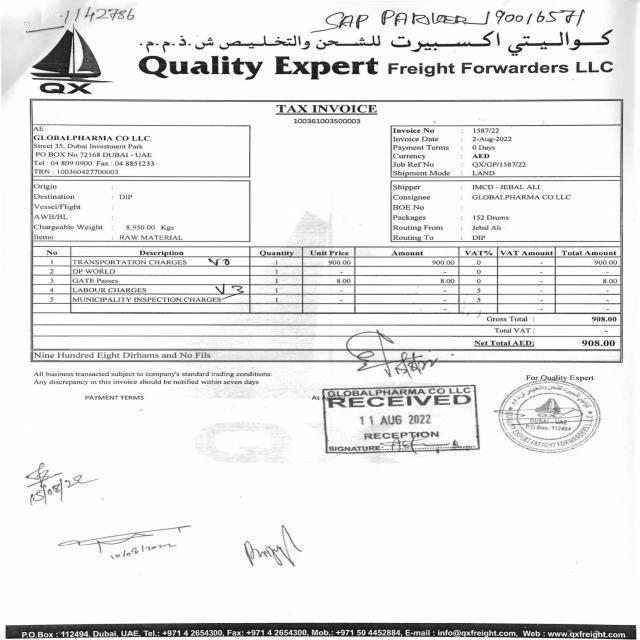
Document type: Invoice